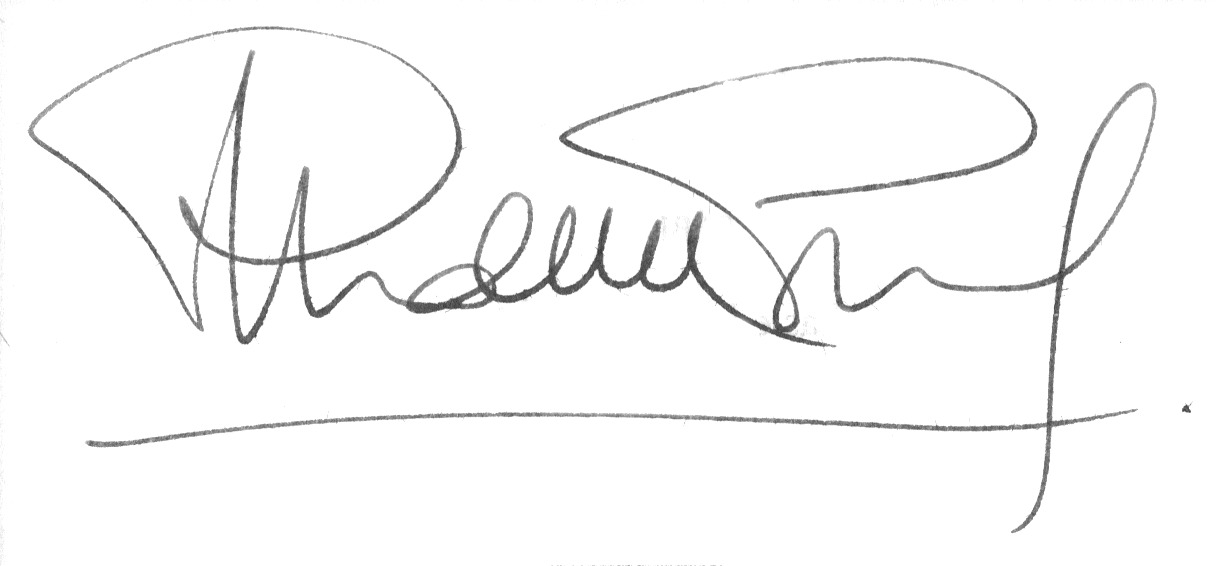
Signature of: almudena grandes